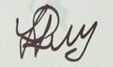
Signature of: neshka robeva